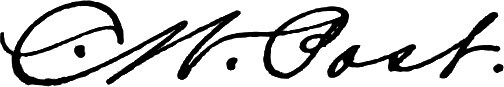
Signature of: c w post